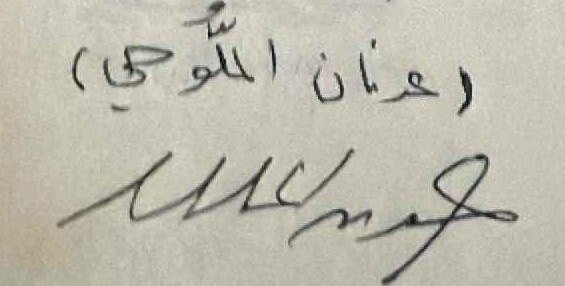
Signature of: ʻadnān almallūḥy